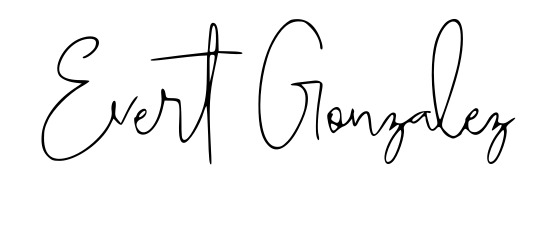
Signature of: evert gonzález